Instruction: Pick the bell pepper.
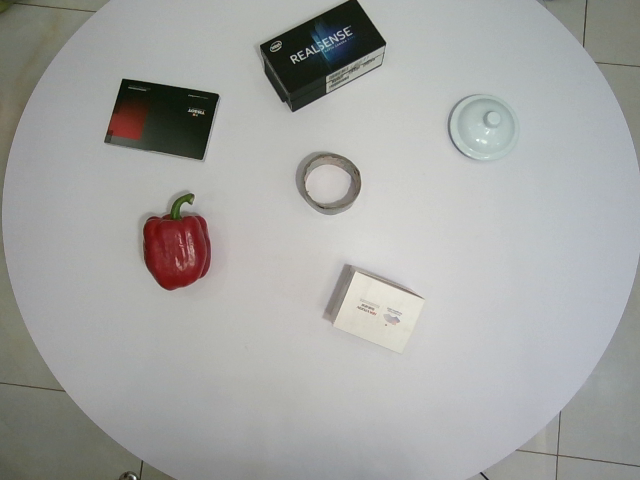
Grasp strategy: vertical